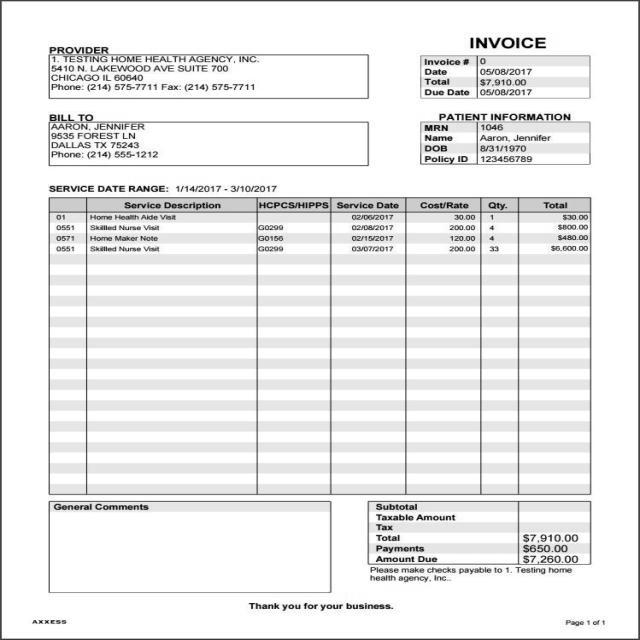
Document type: Invoice